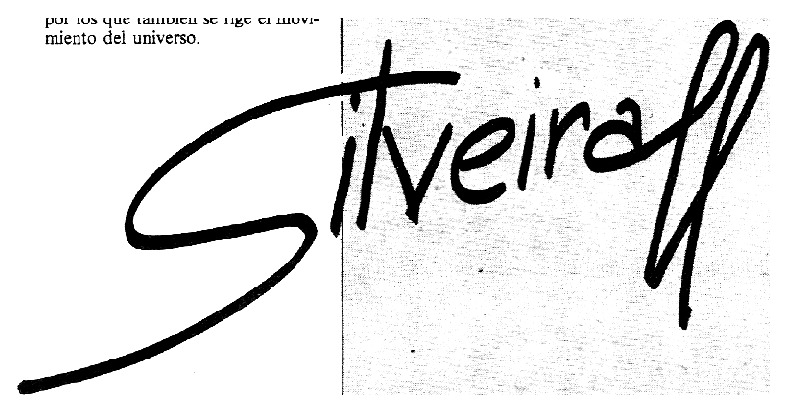
Signature of: guillermo silveira